Question: How does the patient history play a role?
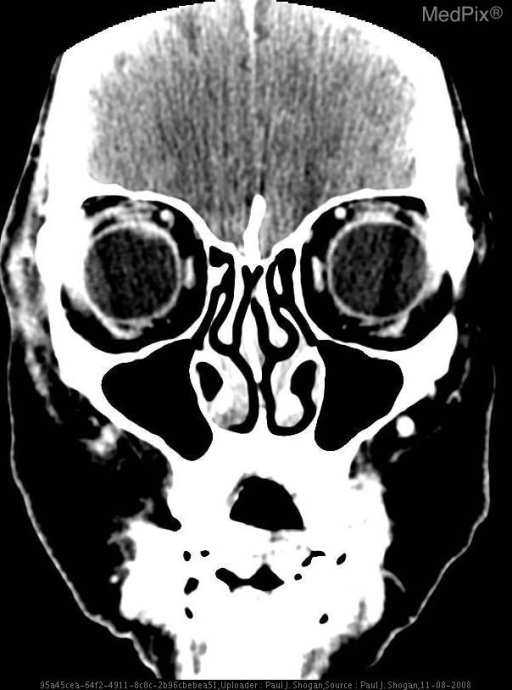
Answer: The patient's history of 58 yo woman with orbital cellulitis preceded by open lesion inferior to right eye. is key in understanding the case.